Identify and extract the amount in words, amount in numbers, payee name, cheque date, and bank name from the image.
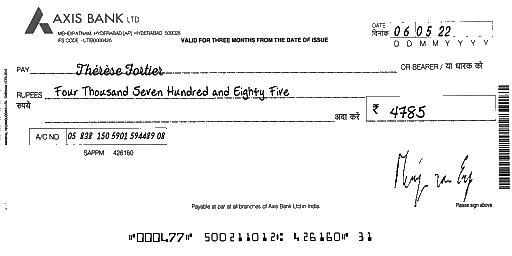
amt_in_words: Four Thousand Seven Hundred and Eighty Five
amt_in_figures: 4785
payee_name: Thérèse Fortier
bank_name: AXIS BANK
cheque_date: 06/05/22